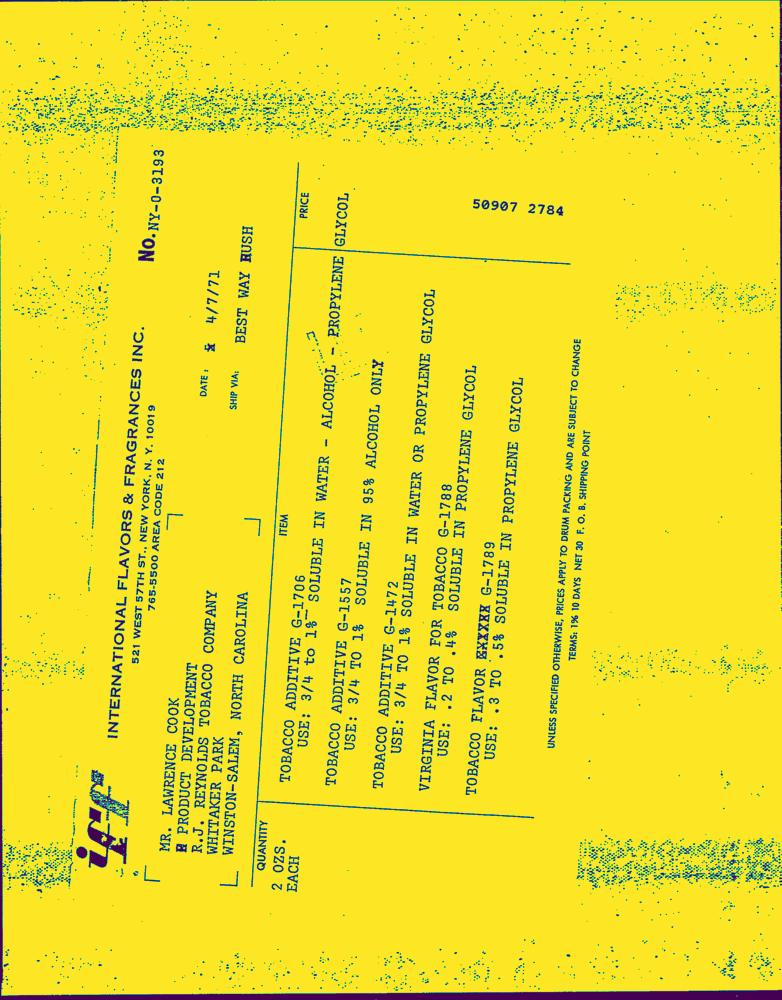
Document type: Invoice-Doc